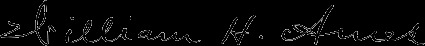
Signature of: william h ames